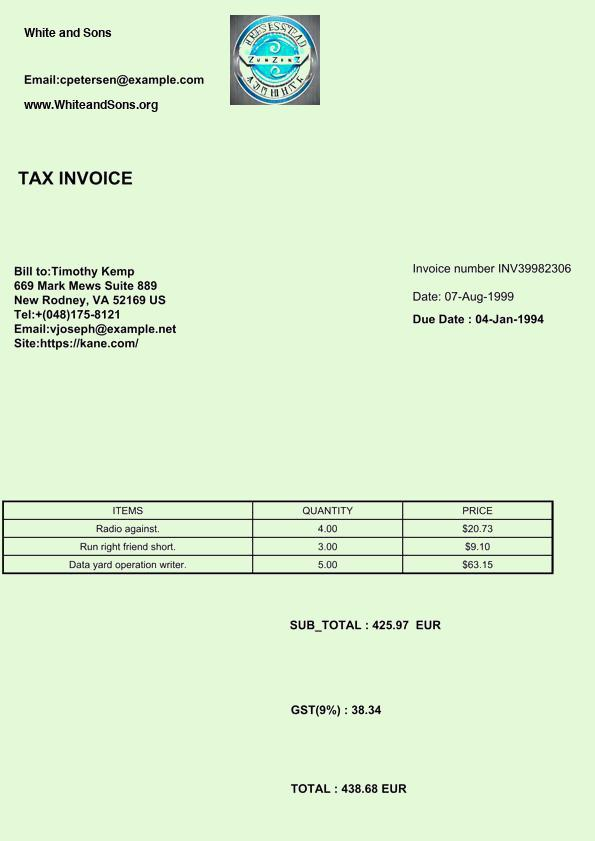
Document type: Invoice